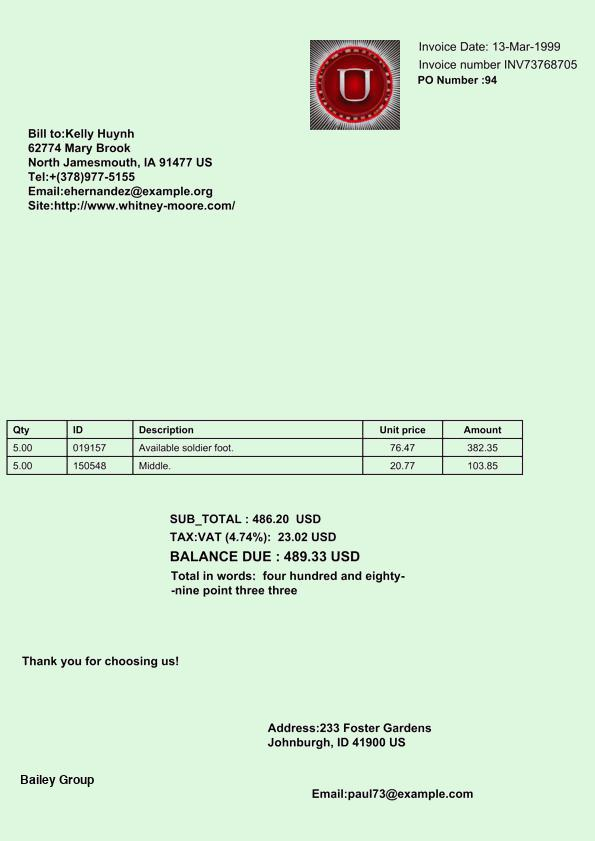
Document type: Invoice